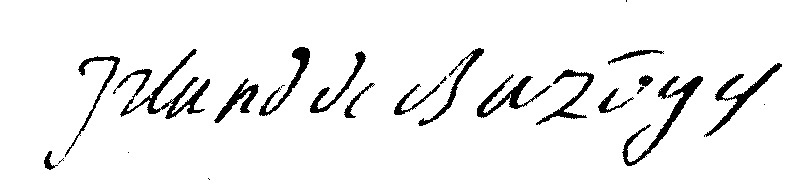
Signature of: pierre marie irland de bazoges